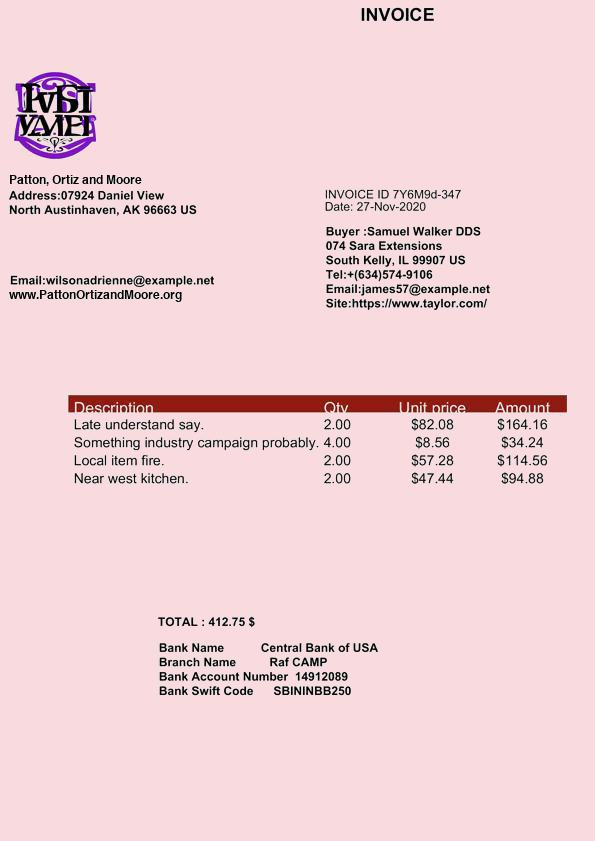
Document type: Invoice